Question: What is the suspected problem?
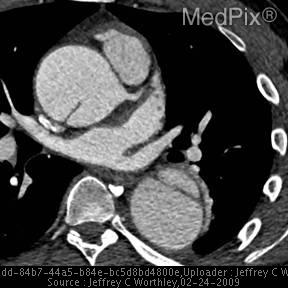
Answer: The findings suggest An acute abdominal series/chest xray demonstrated widening of the mediastinum with a dilated aortic knob and apparent aneurysmal dilatation of the descending thoracic aorta.. Special CT - Cardiac-gated (using EKG) with IV contrast imaging of the chest show dilatation of the ascending aorta from a dissection originating in the region of the sinotubular junction. The false lumen was about as large as a normal true lumen.  The compressed/ smaller channel is most likely  the true lumen of the aorta.  There no sign of extravasation of contrast - so this is a dissection without rupture.. The patient might have a history of A previously healthy 22-year-old active duty male presented with intermittent left upper quadrant/epigastric abdominal pain for two and a half weeks..